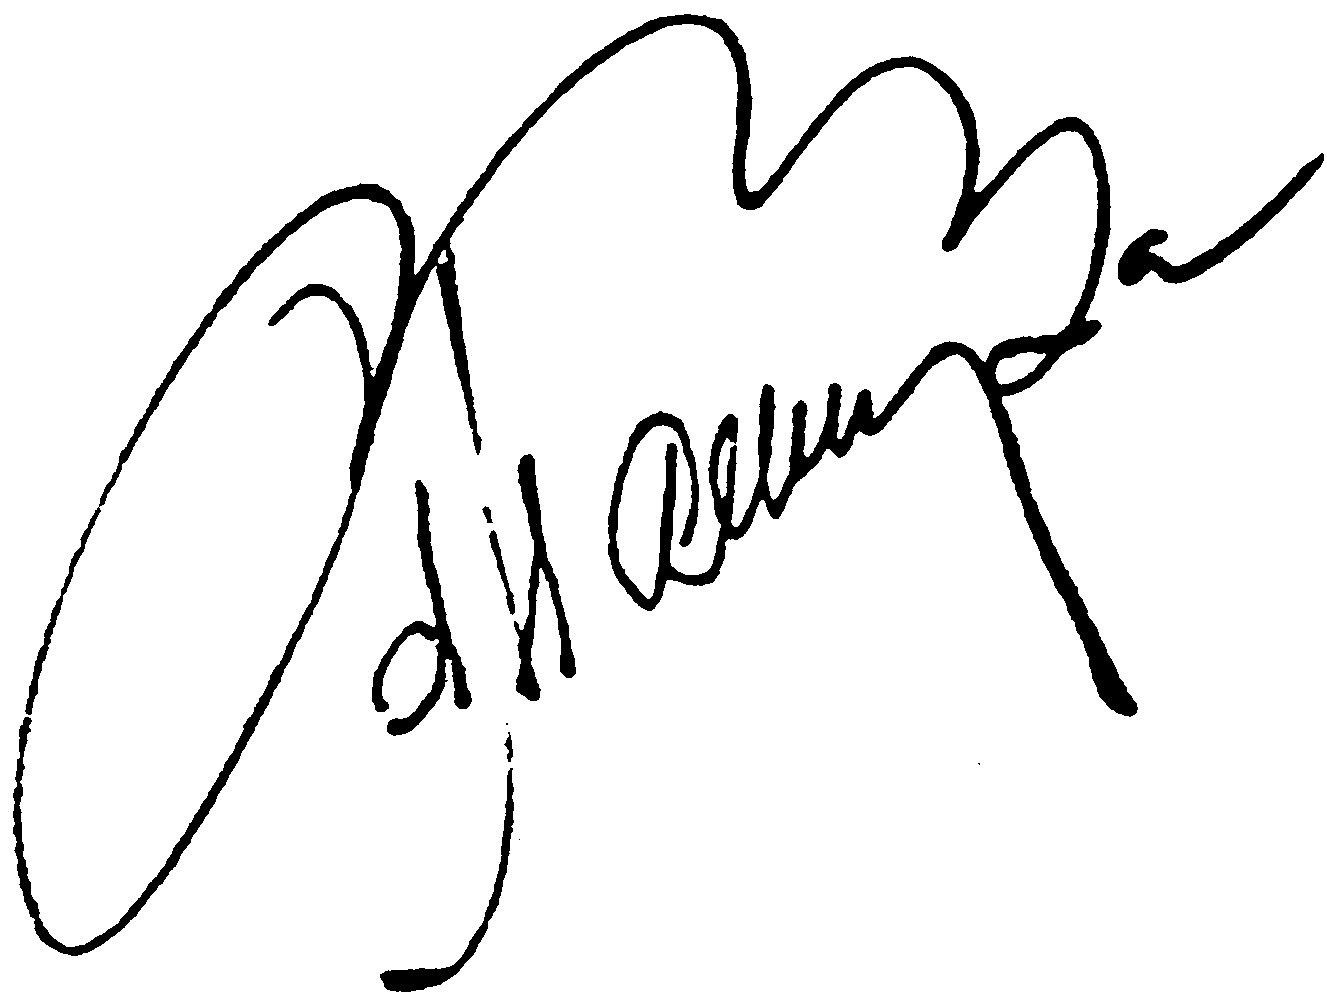
Signature of: q61115093